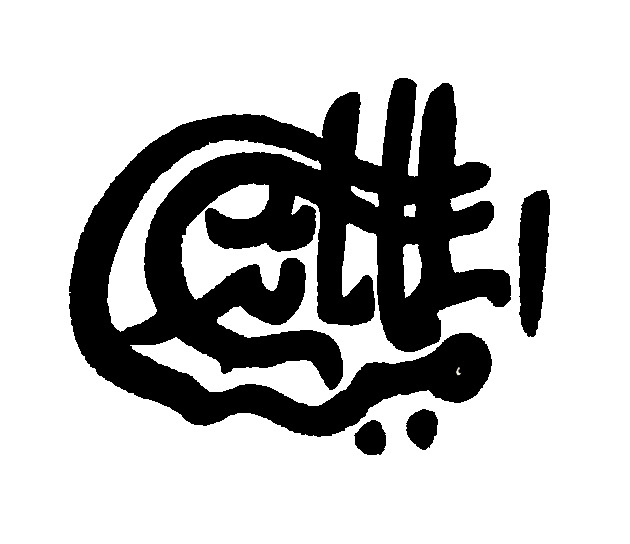
Signature of: süleyman çelebi